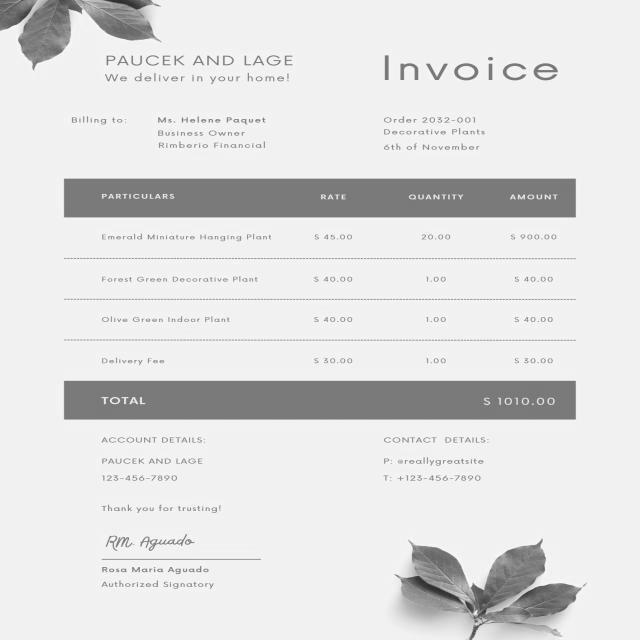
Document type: Invoice